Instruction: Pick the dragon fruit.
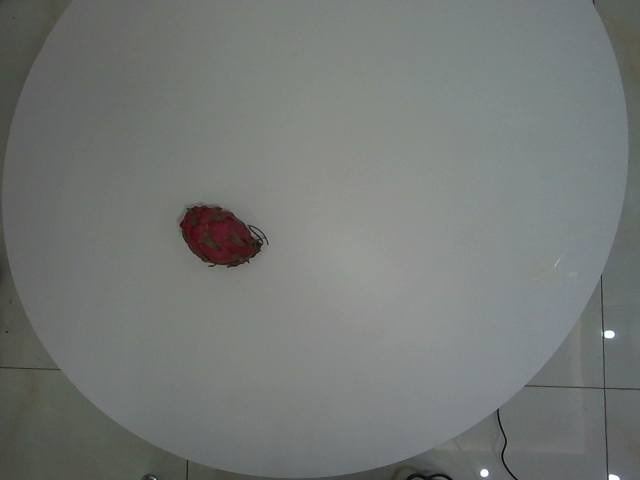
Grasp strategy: vertical